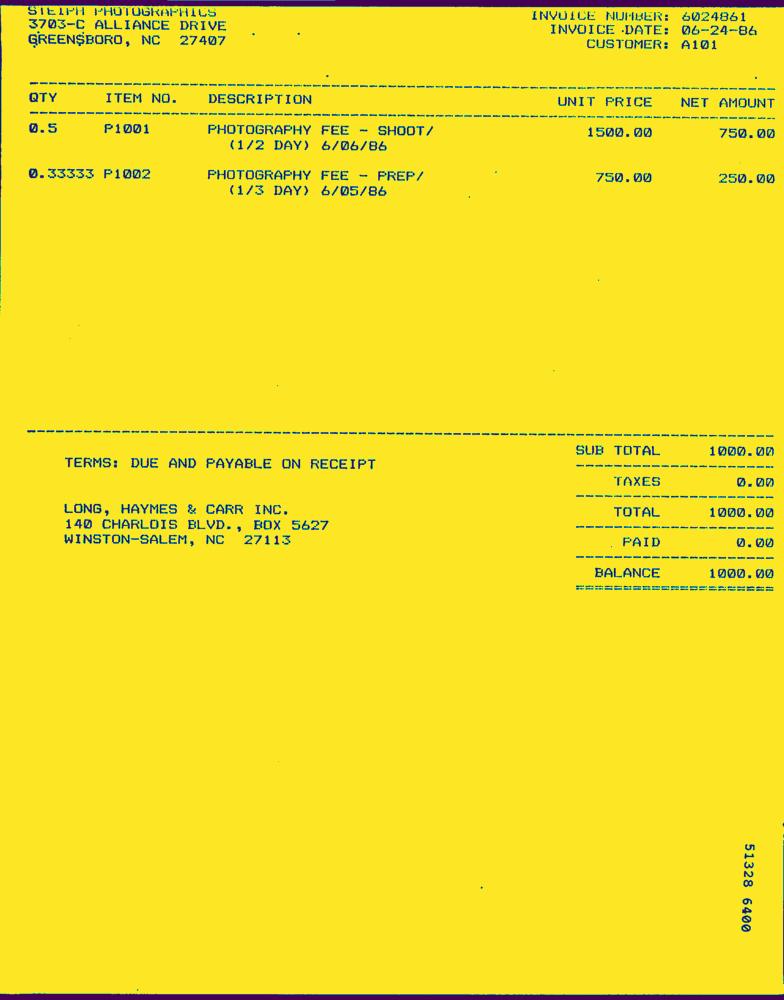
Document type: Invoice-Doc